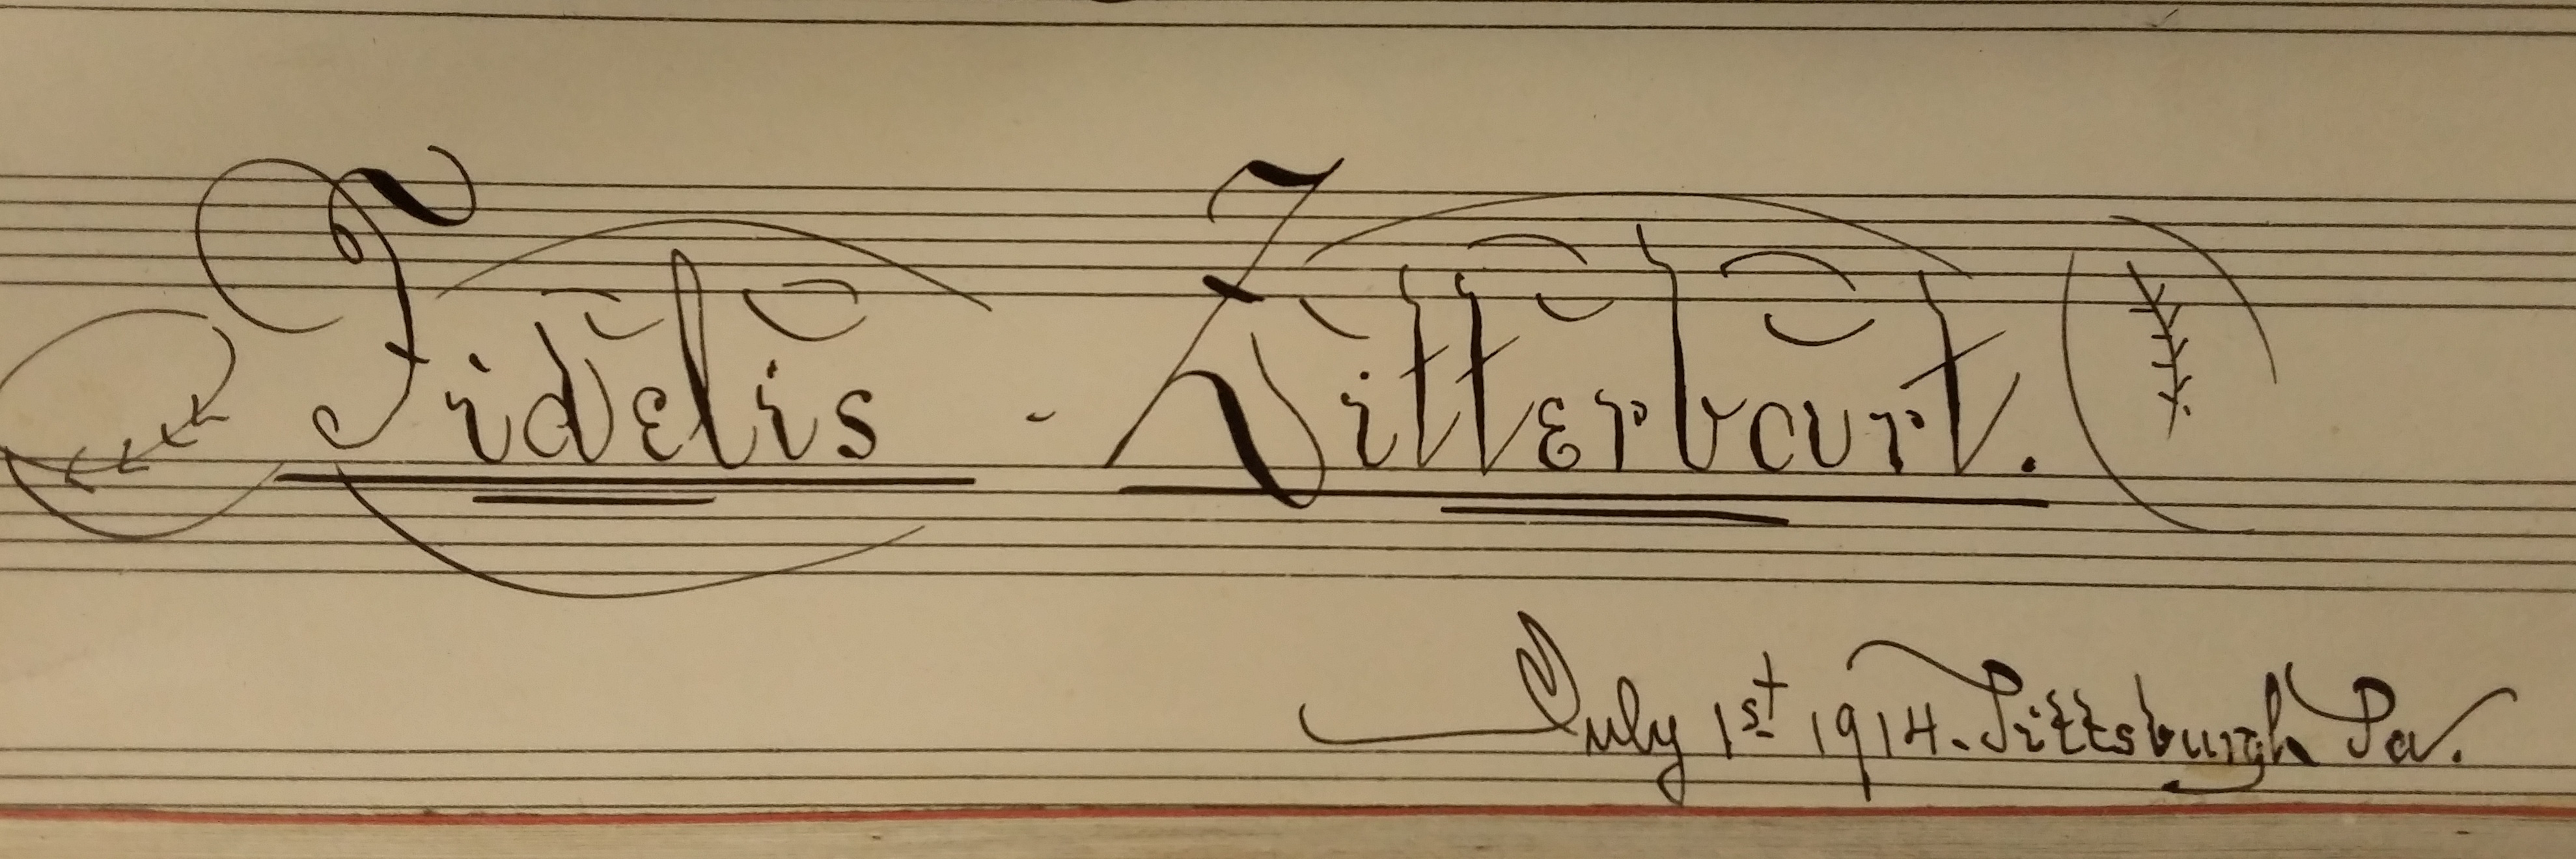
Signature of: fidelis zitterbart